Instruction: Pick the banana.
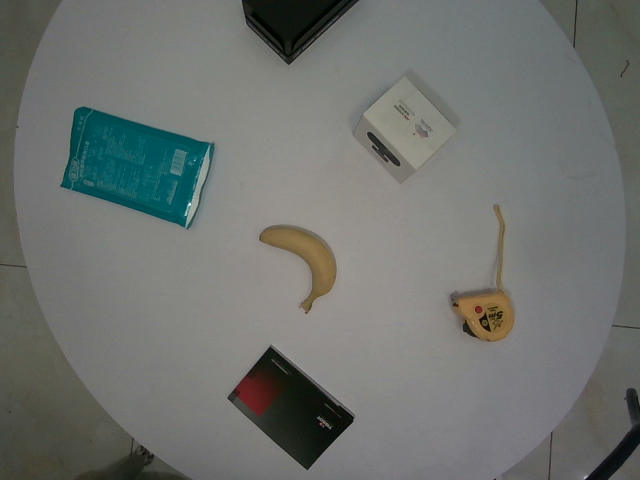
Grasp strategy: vertical